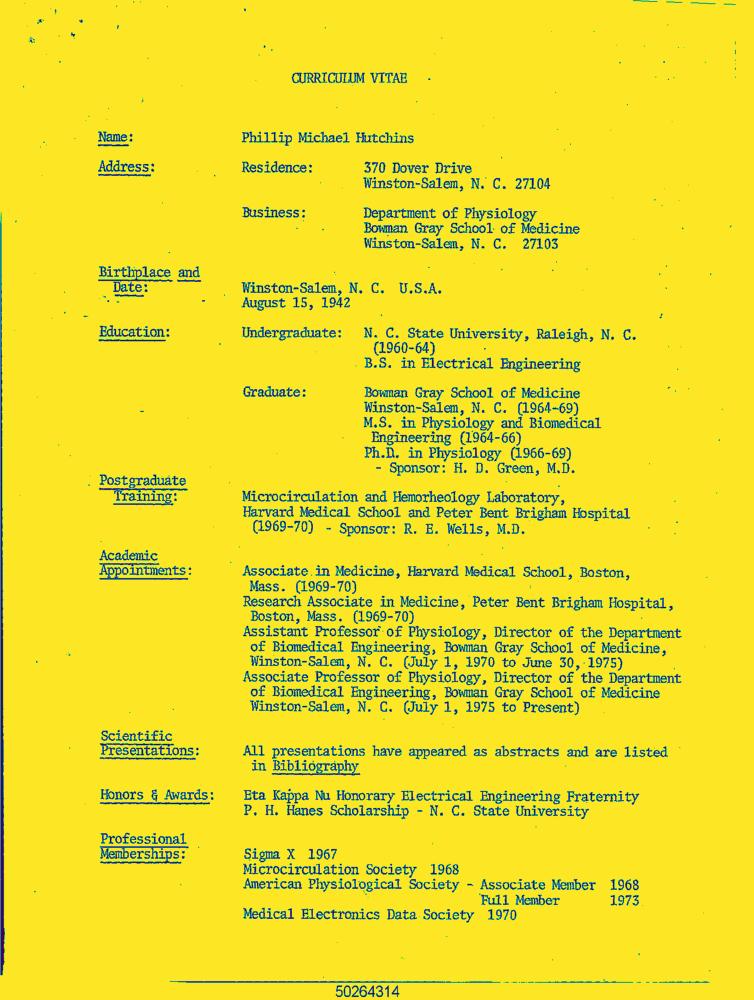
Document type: Resume-Doc